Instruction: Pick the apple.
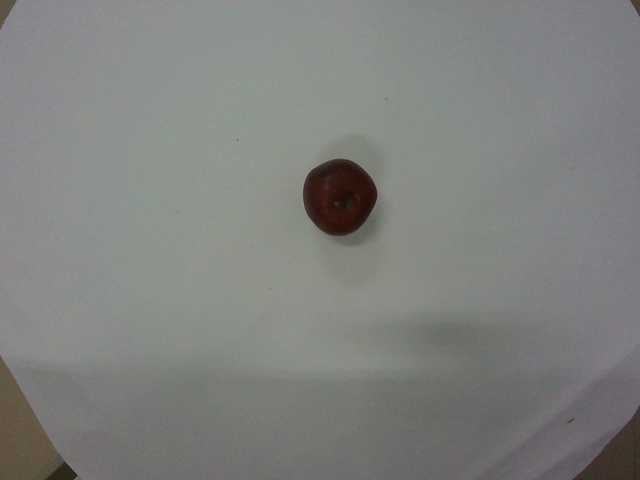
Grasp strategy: vertical